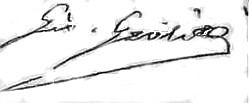
Signature of: giovanni giolitti